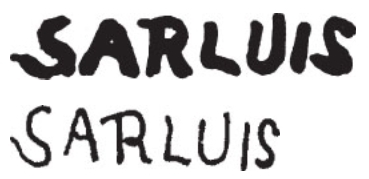
Signature of: léonard sarluis